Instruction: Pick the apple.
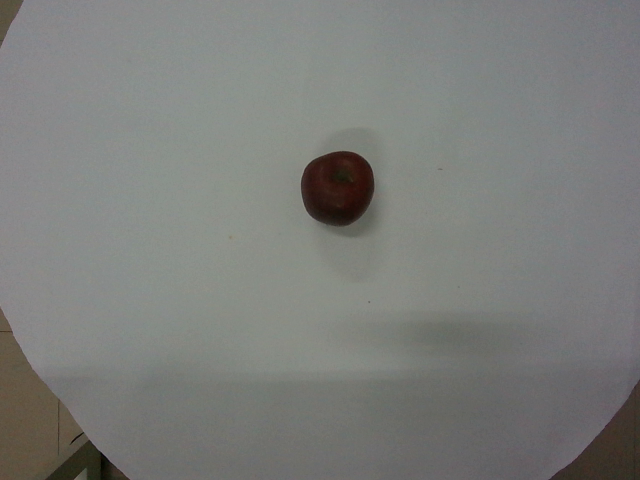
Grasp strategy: vertical